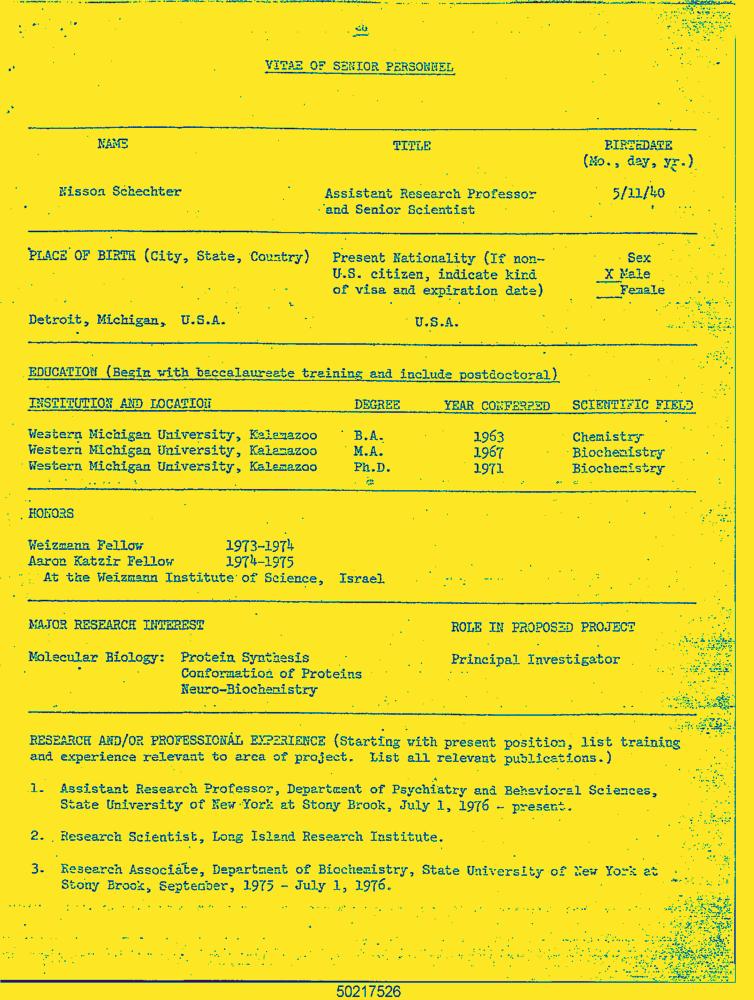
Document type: Resume-Doc